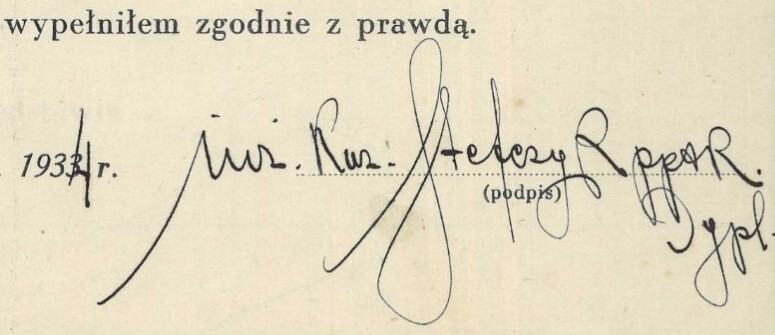
Signature of: kazimierz stefczyk